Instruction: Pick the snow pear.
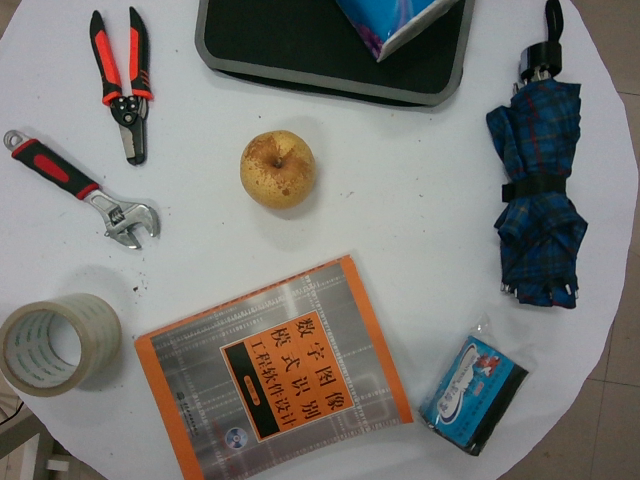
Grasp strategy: vertical